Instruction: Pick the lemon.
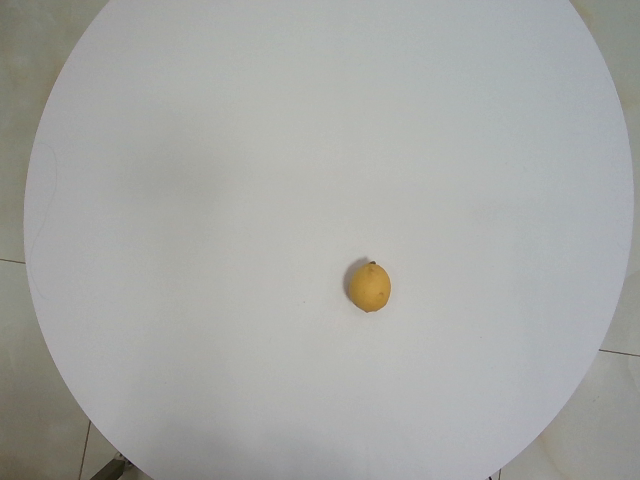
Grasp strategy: vertical